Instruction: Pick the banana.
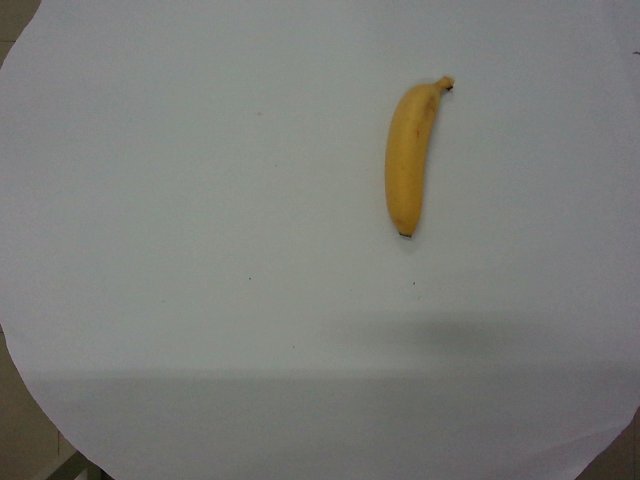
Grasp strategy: vertical